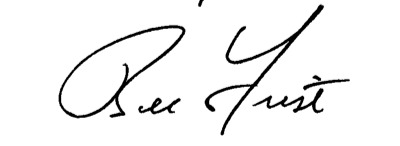
Signature of: bill frist